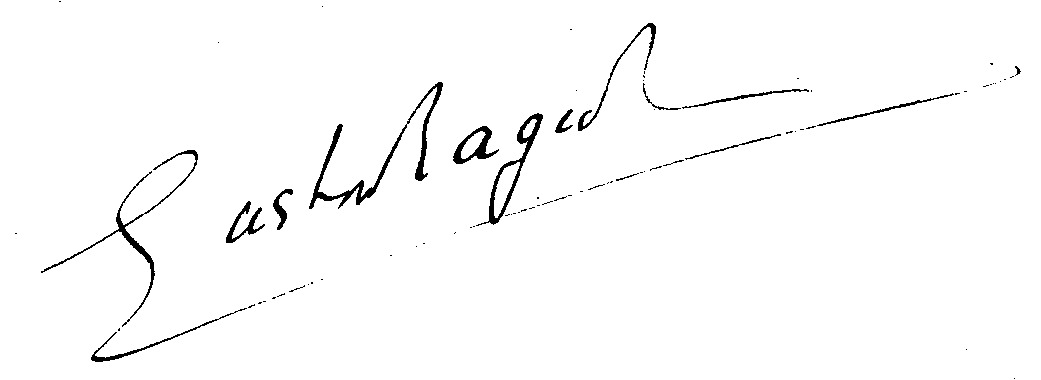
Signature of: gaston rageot